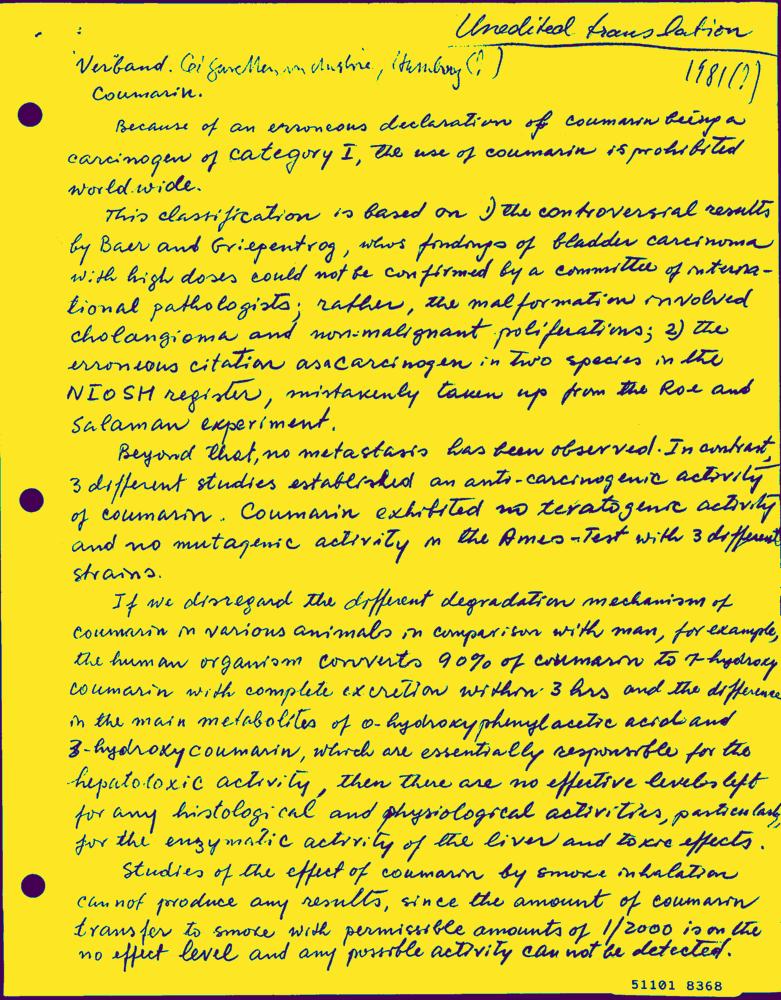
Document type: Hand-Written